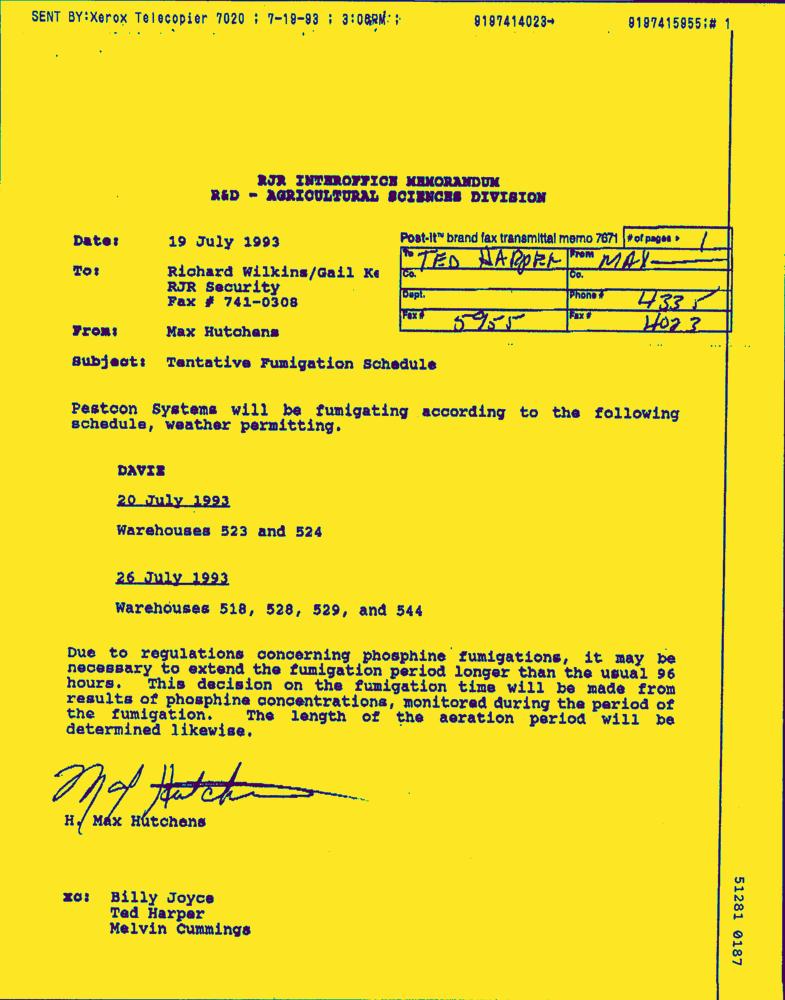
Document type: Letter-Doc